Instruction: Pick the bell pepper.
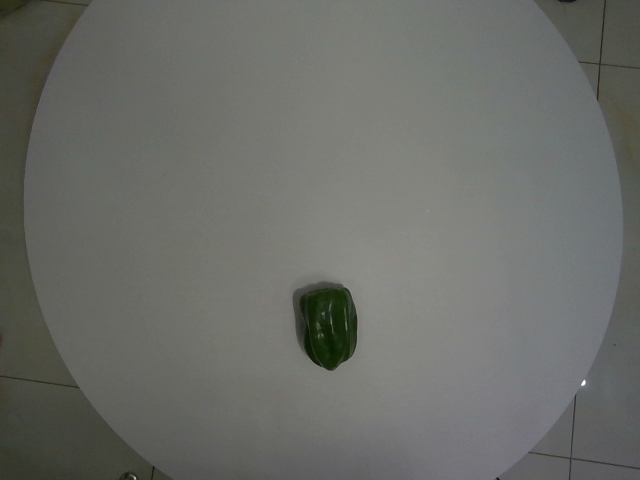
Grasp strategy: vertical